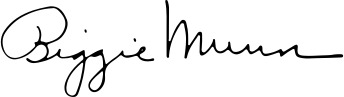
Signature of: biggie munn